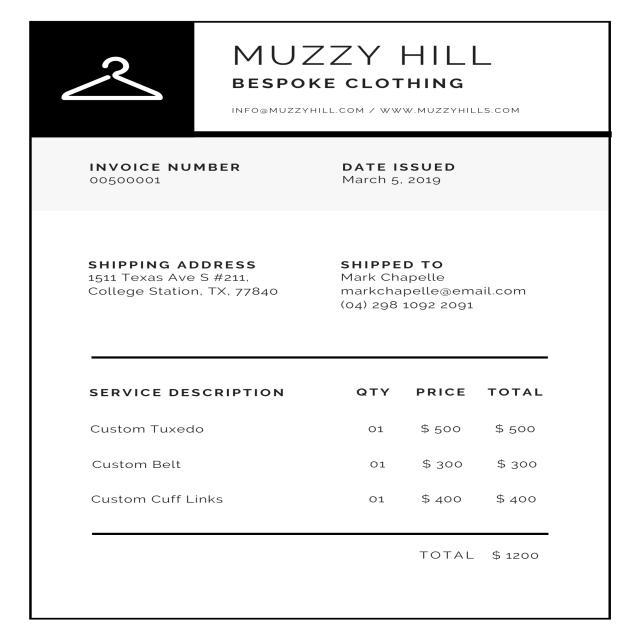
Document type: Invoice